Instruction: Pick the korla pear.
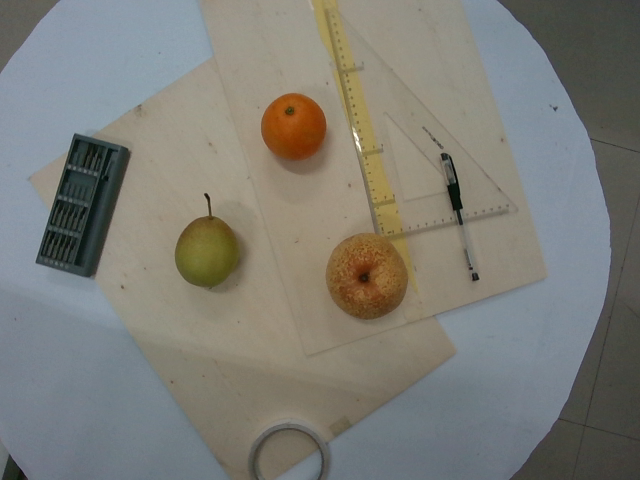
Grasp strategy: vertical